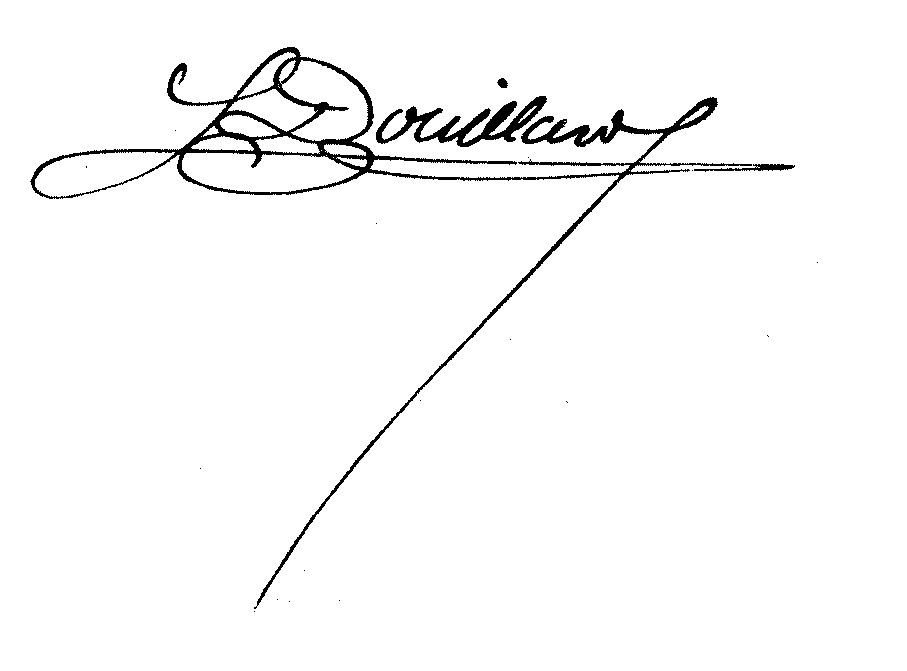
Signature of: michel douillard